Question: How is the history relevant to the case?
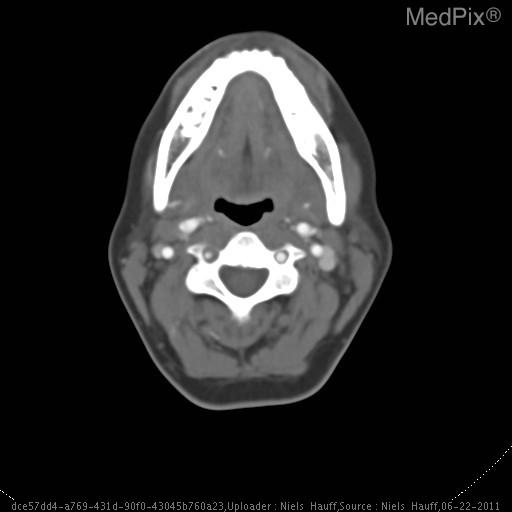
Answer: The patient's history of 33 year old woman with 2 weeks of posterior headache and neck pain, nausea, and intermittent dizziness.  This has been worsening over the last 2 days. She reports subjective paresthesias of both hands as well as left upper extremity weakness. is key in understanding the case.